Question: What could the diagnosis suggest?
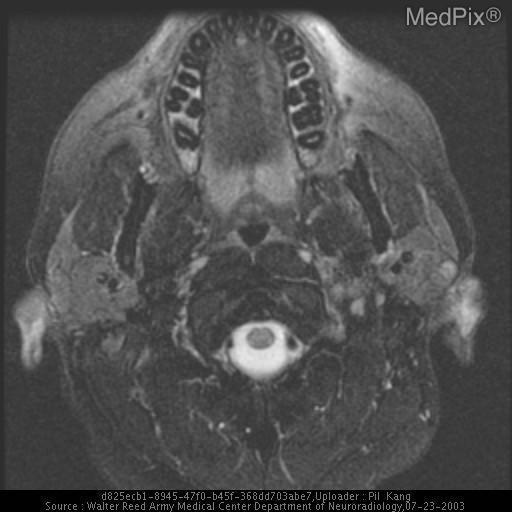
Answer: The possible diagnosis includes Recurrence of paraganglioma
Radiation/surgical changes.